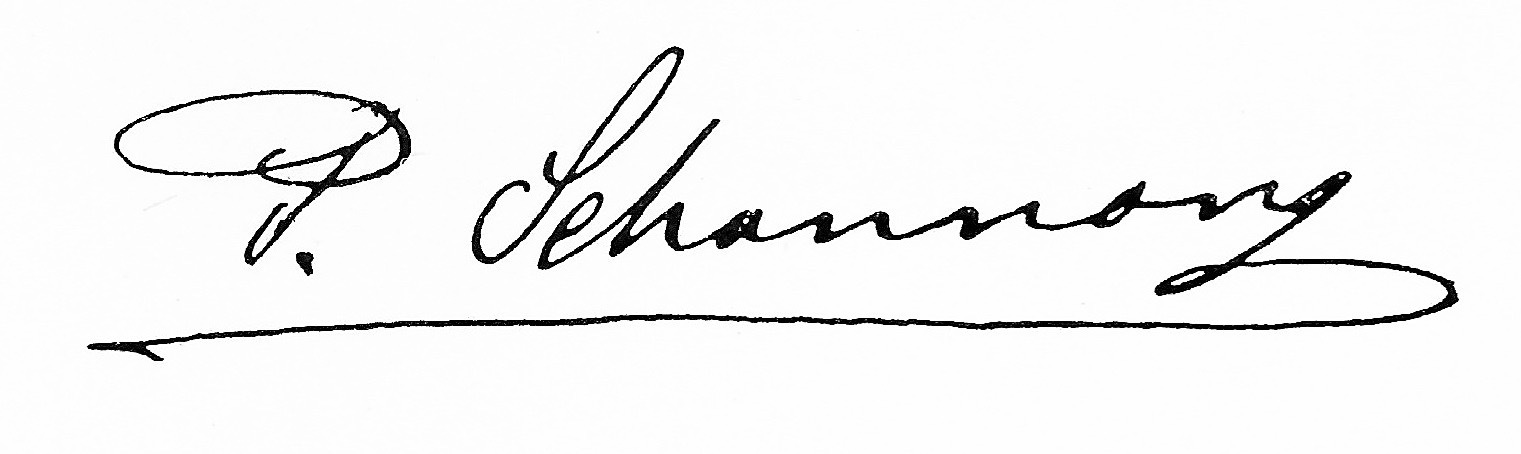
Signature of: peter schannong